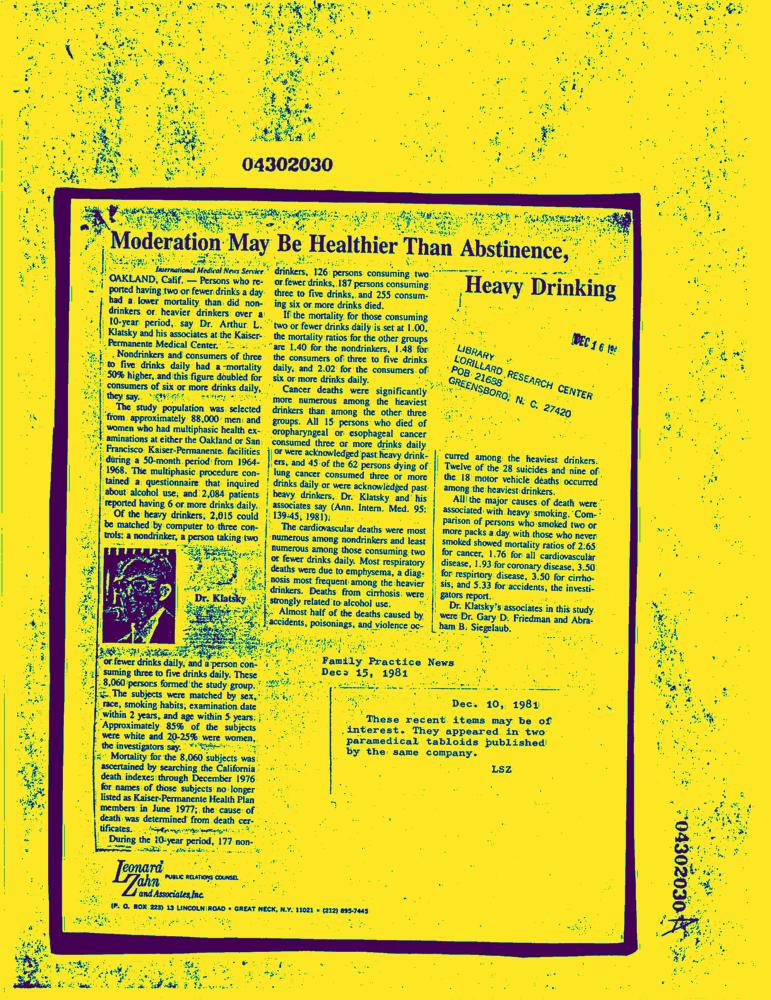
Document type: News-Article